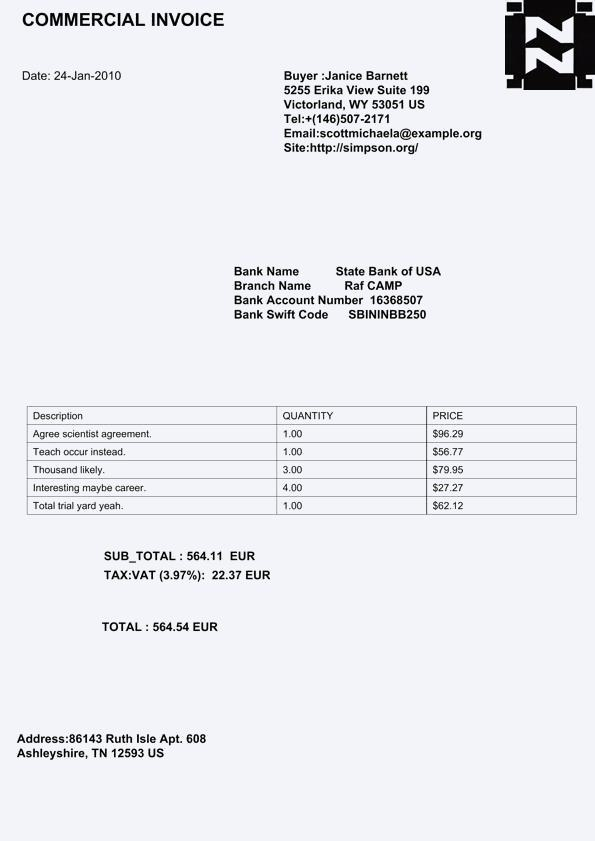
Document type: Invoice